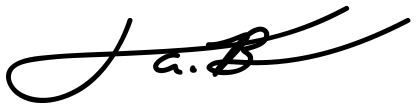
Signature of: cory booker